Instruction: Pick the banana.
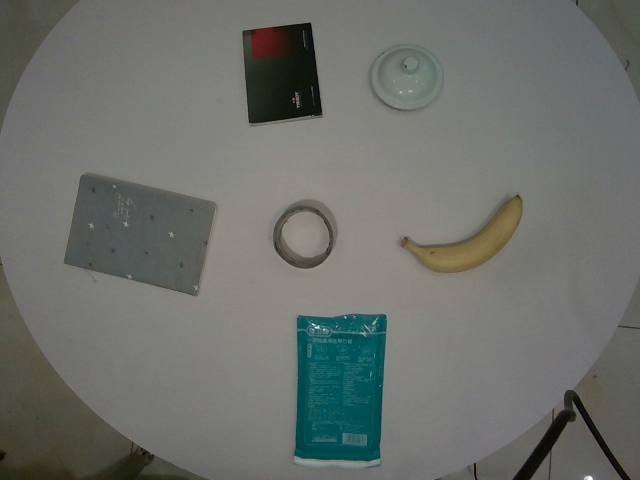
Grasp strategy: vertical